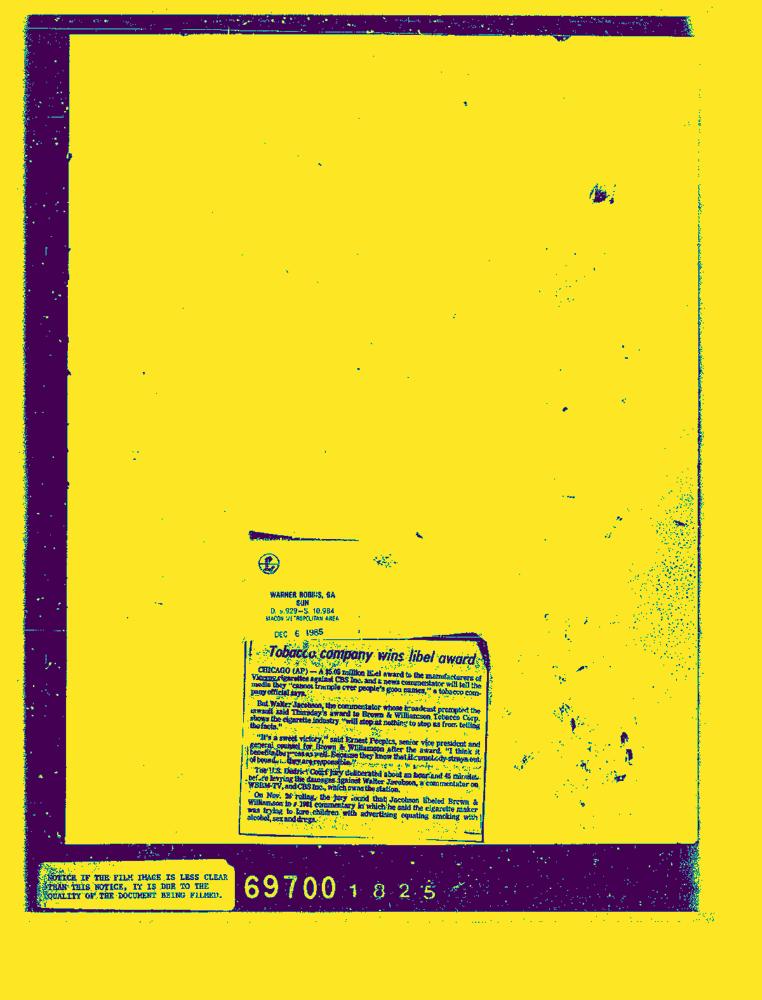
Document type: News-Article